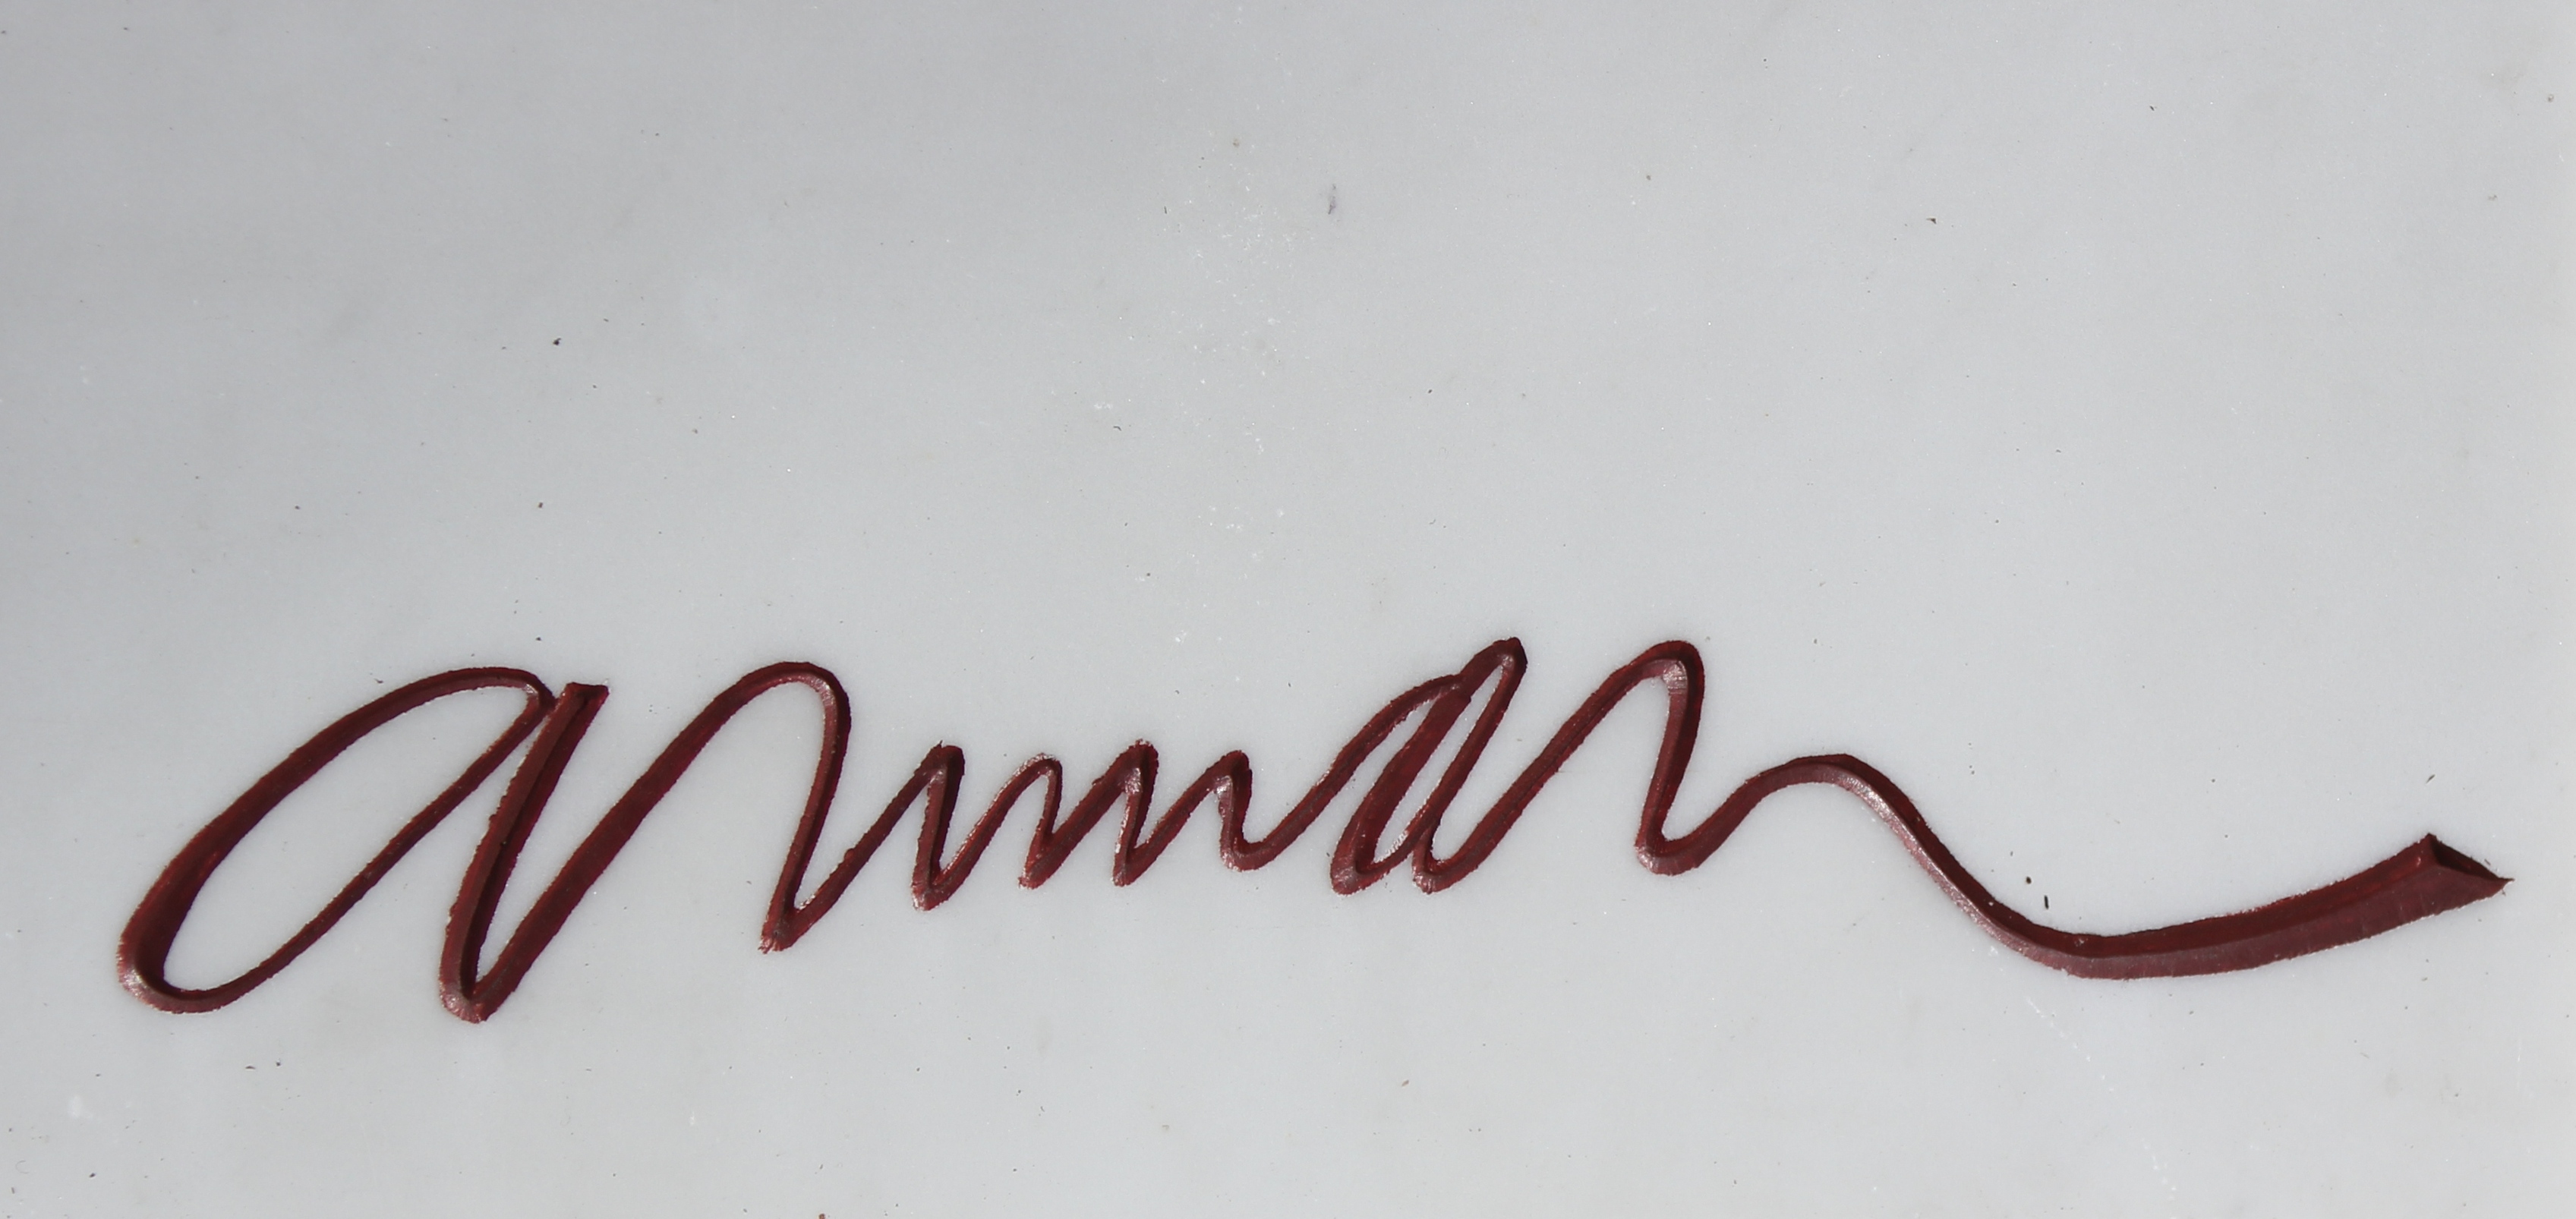
Signature of: arman